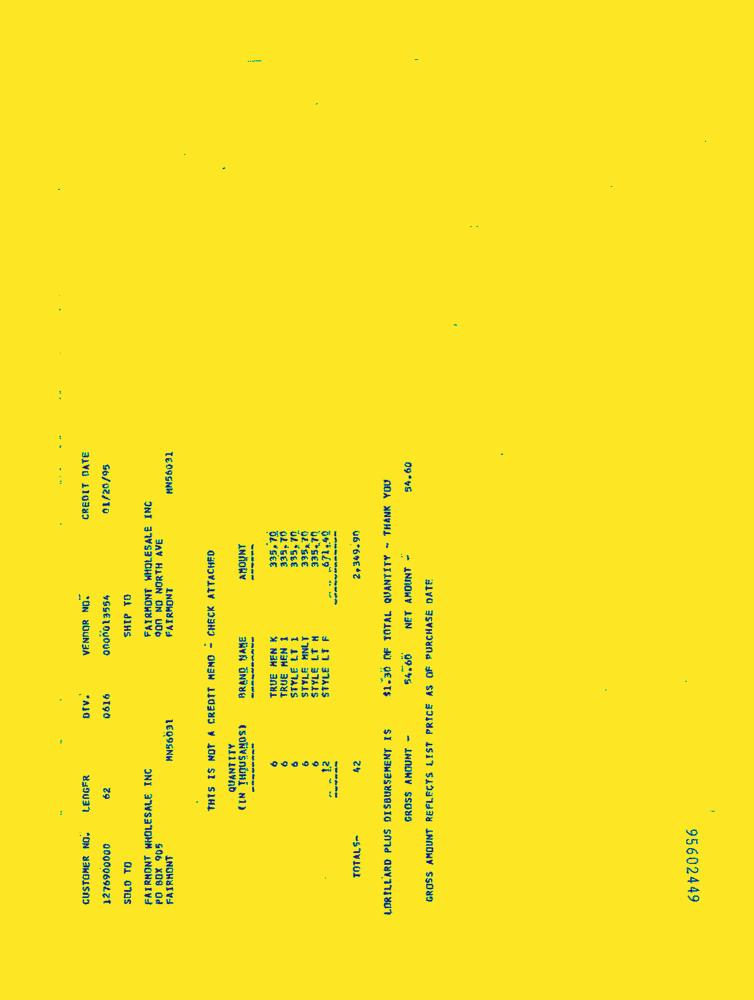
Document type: Invoice-Doc